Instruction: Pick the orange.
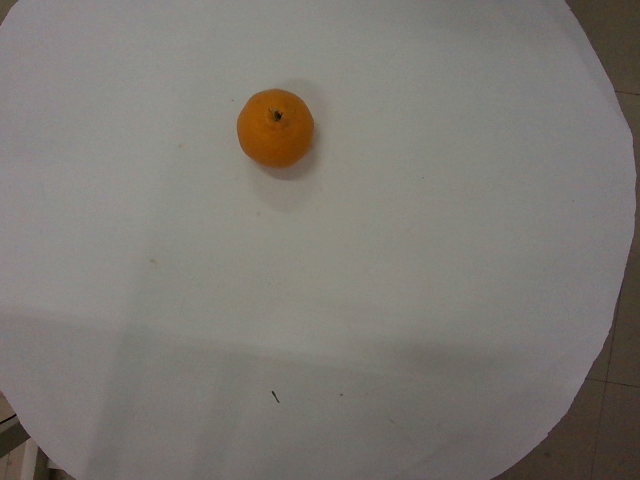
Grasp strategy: vertical